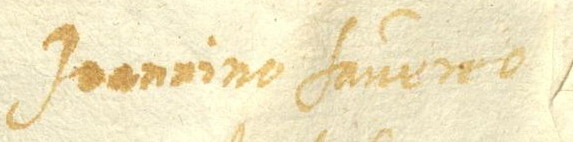
Signature of: joannino favereo